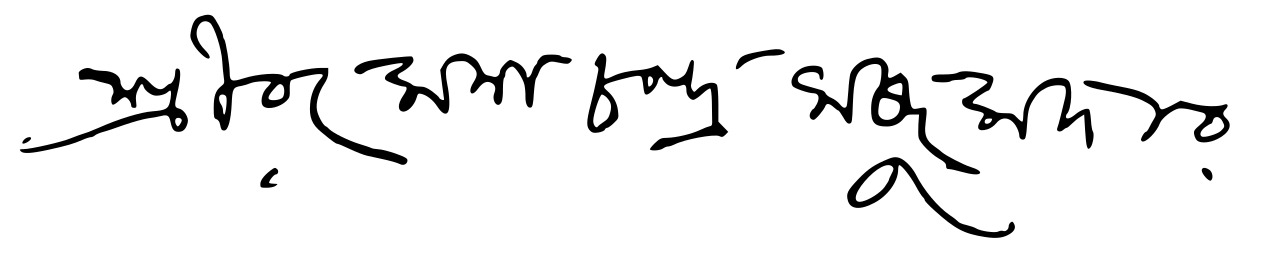
Signature of: ramesh chandra majumdar